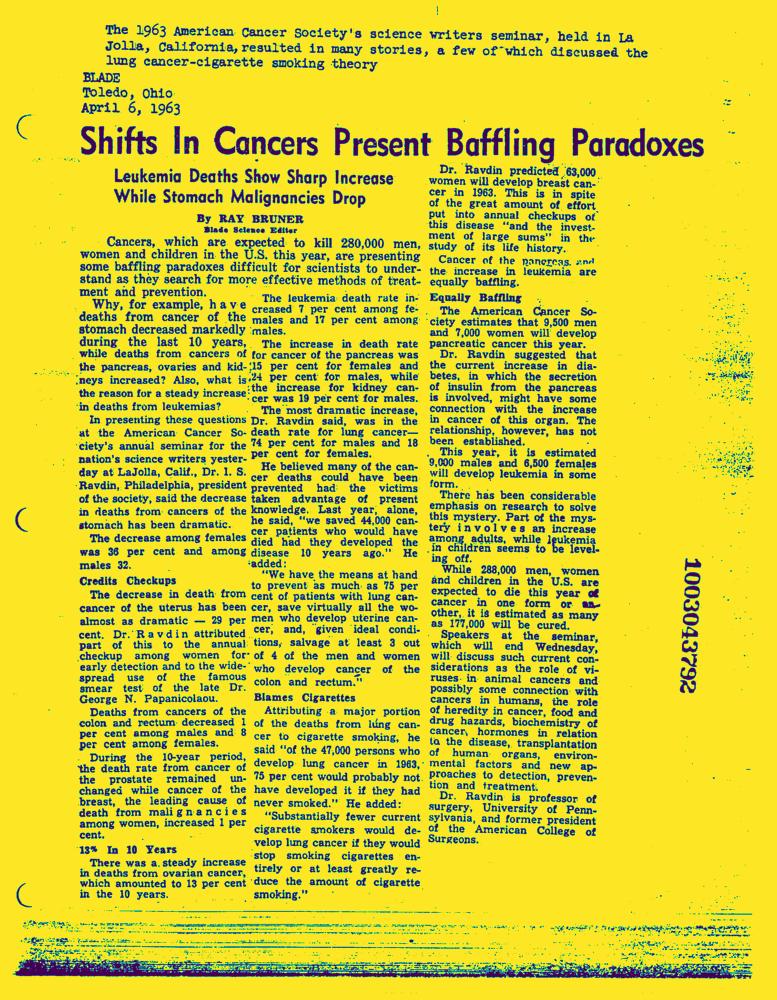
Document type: News-Article